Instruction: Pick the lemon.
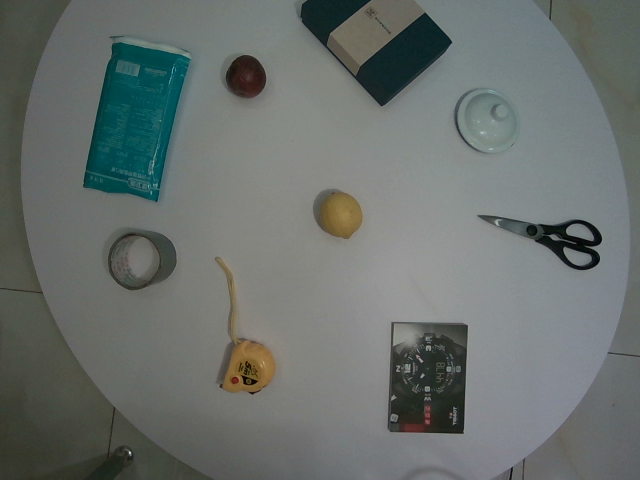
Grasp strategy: vertical